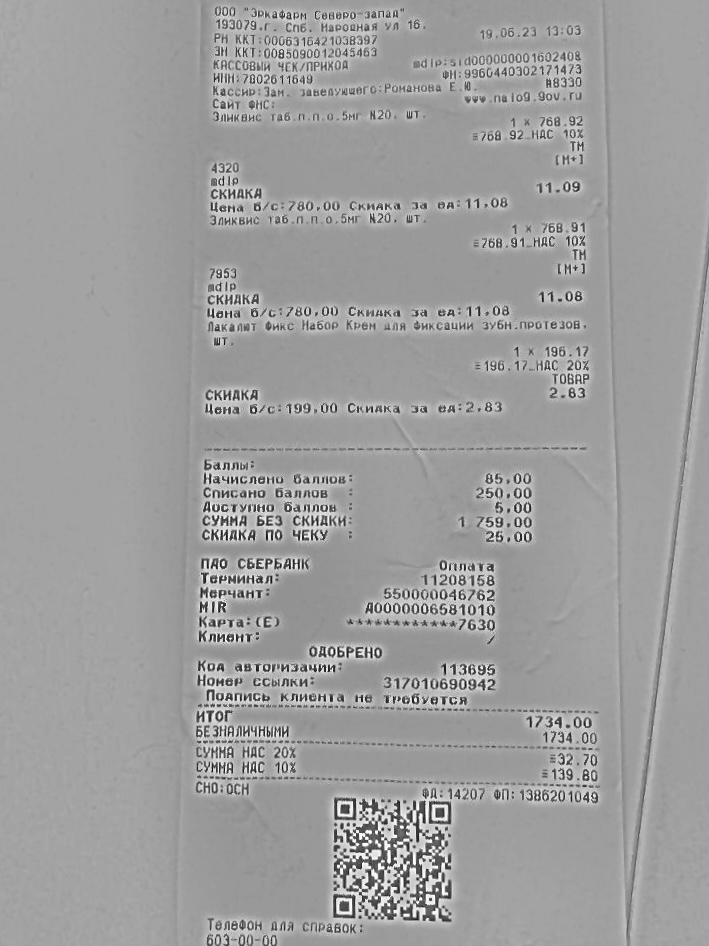
Продавец: ООО "Эркафарм Северо-запад"
ИНН: 7802611649
Дата: 19.06.23
Товары: Эликвис таб.п.п.о.5мг №20.шт.; Эликвис таб.п.п.о.5мг №20.шт.; Лакалют Фикс Набор Крем для фиксации зуб.протезов.шт.
Количество: 1; 1; 1
Цена: 768.92; 768.91; 196.17
Сумма: 768.92; 768.91; 196.17
Итого: 1734.00